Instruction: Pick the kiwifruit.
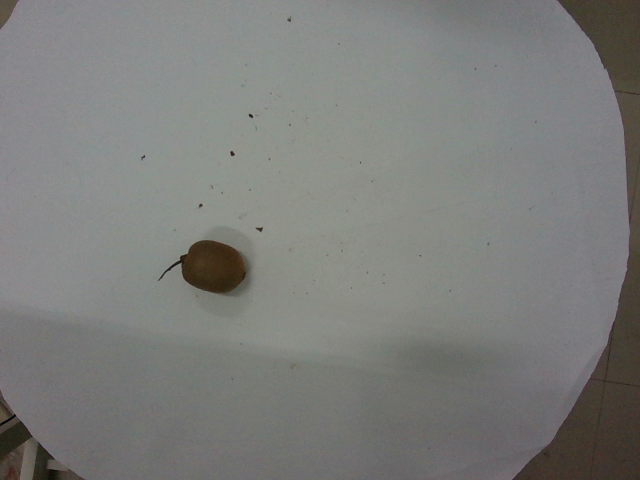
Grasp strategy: vertical